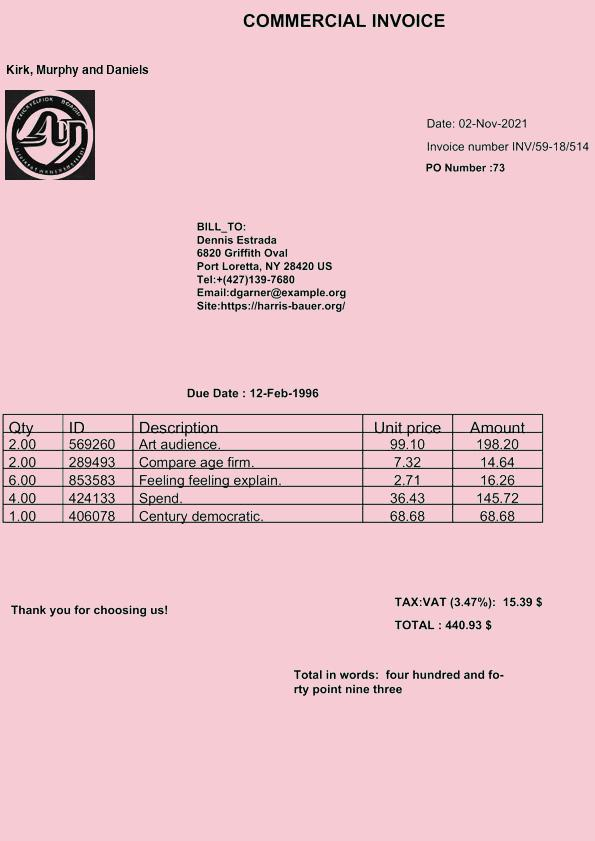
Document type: Invoice